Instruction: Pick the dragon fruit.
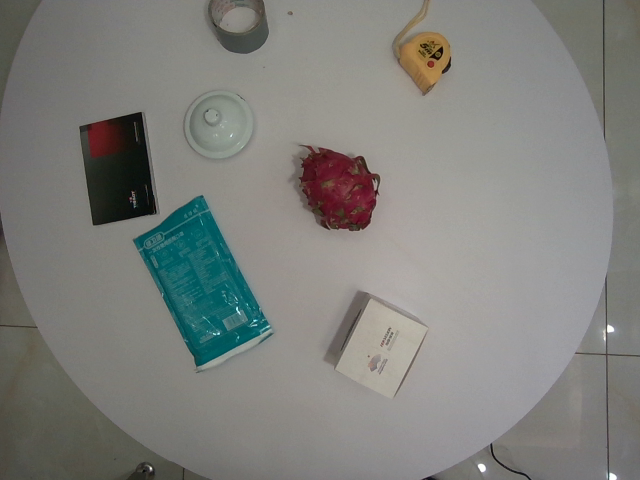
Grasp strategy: vertical